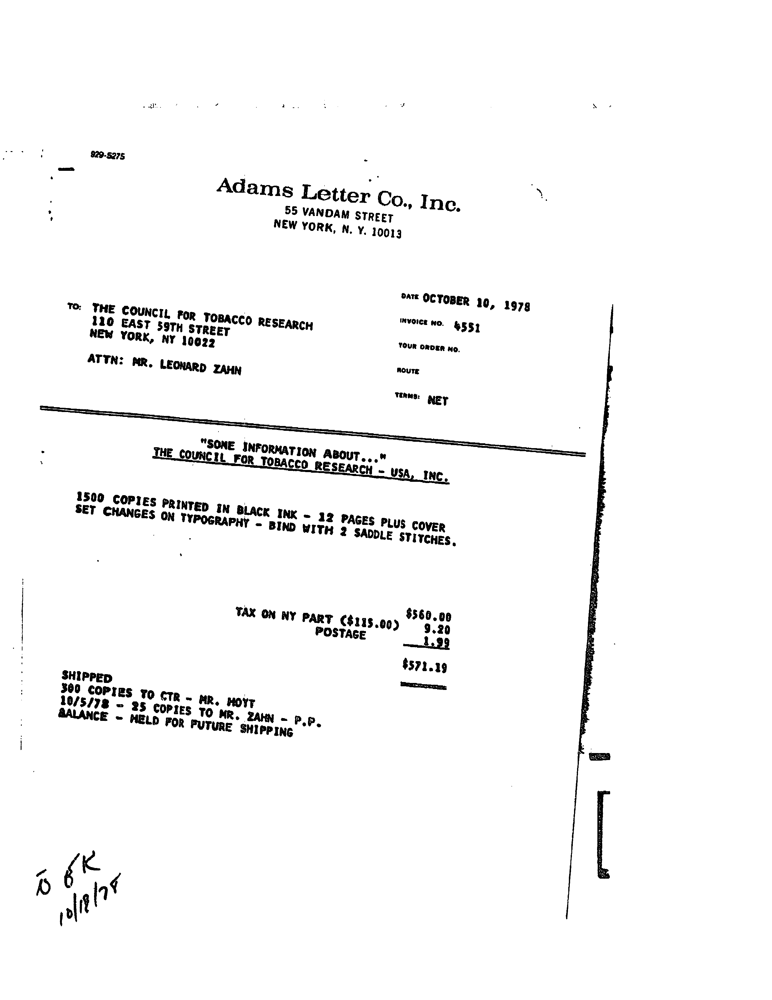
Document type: Invoice